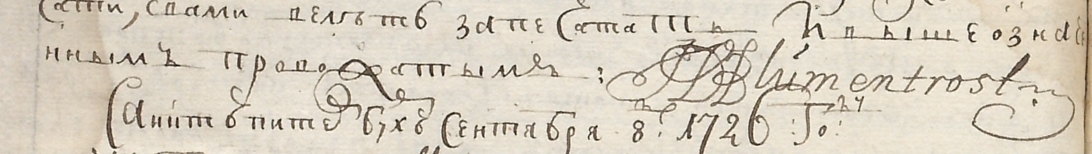
Signature of: johann deodat blumentrost